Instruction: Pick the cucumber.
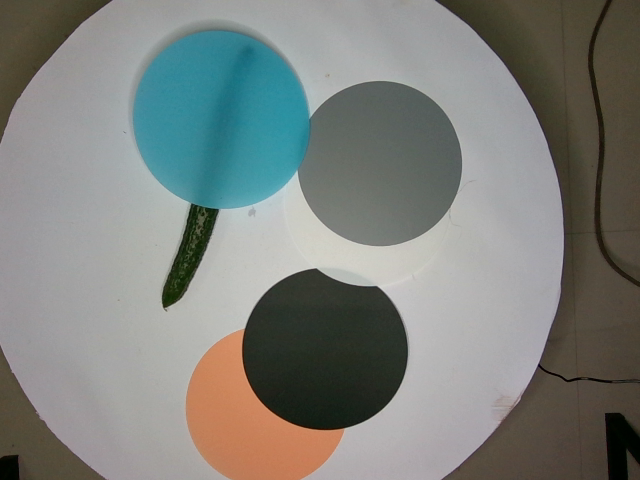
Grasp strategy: vertical